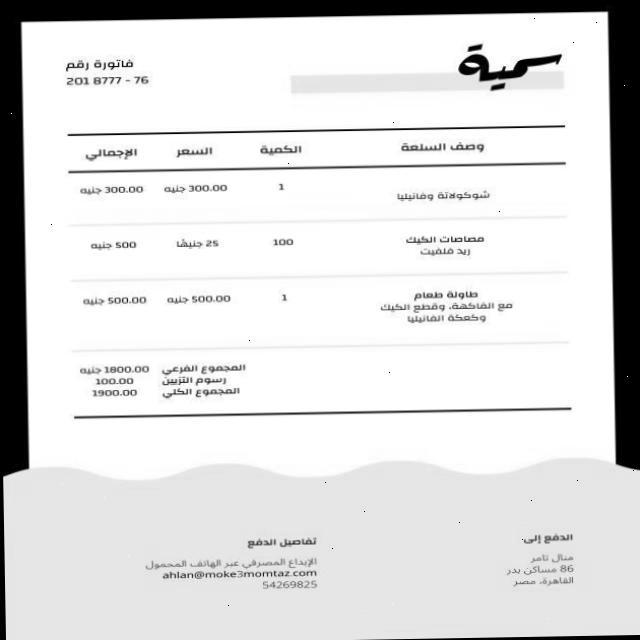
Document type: Invoice